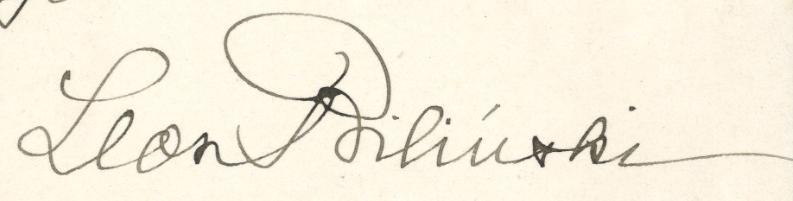
Signature of: leon biliński